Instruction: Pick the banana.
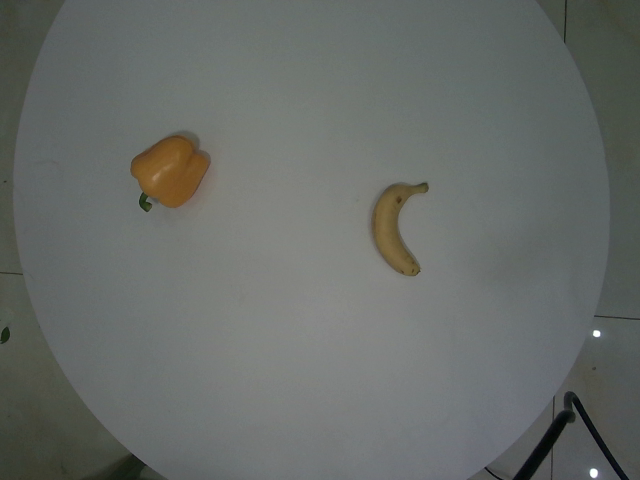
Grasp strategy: vertical